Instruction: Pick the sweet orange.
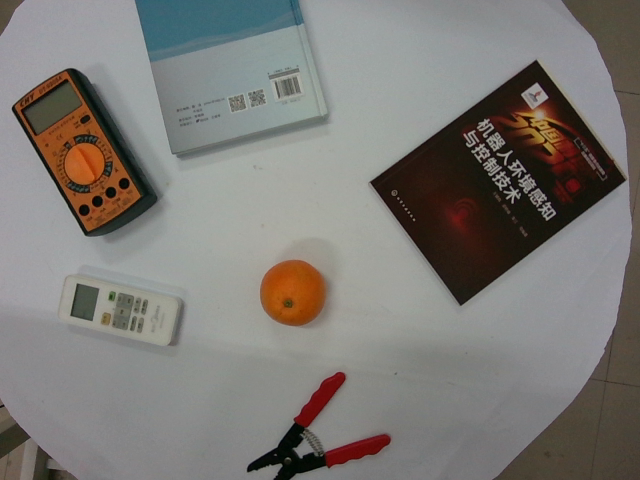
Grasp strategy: vertical